Question: By what date must an appeal be filed according to the document?
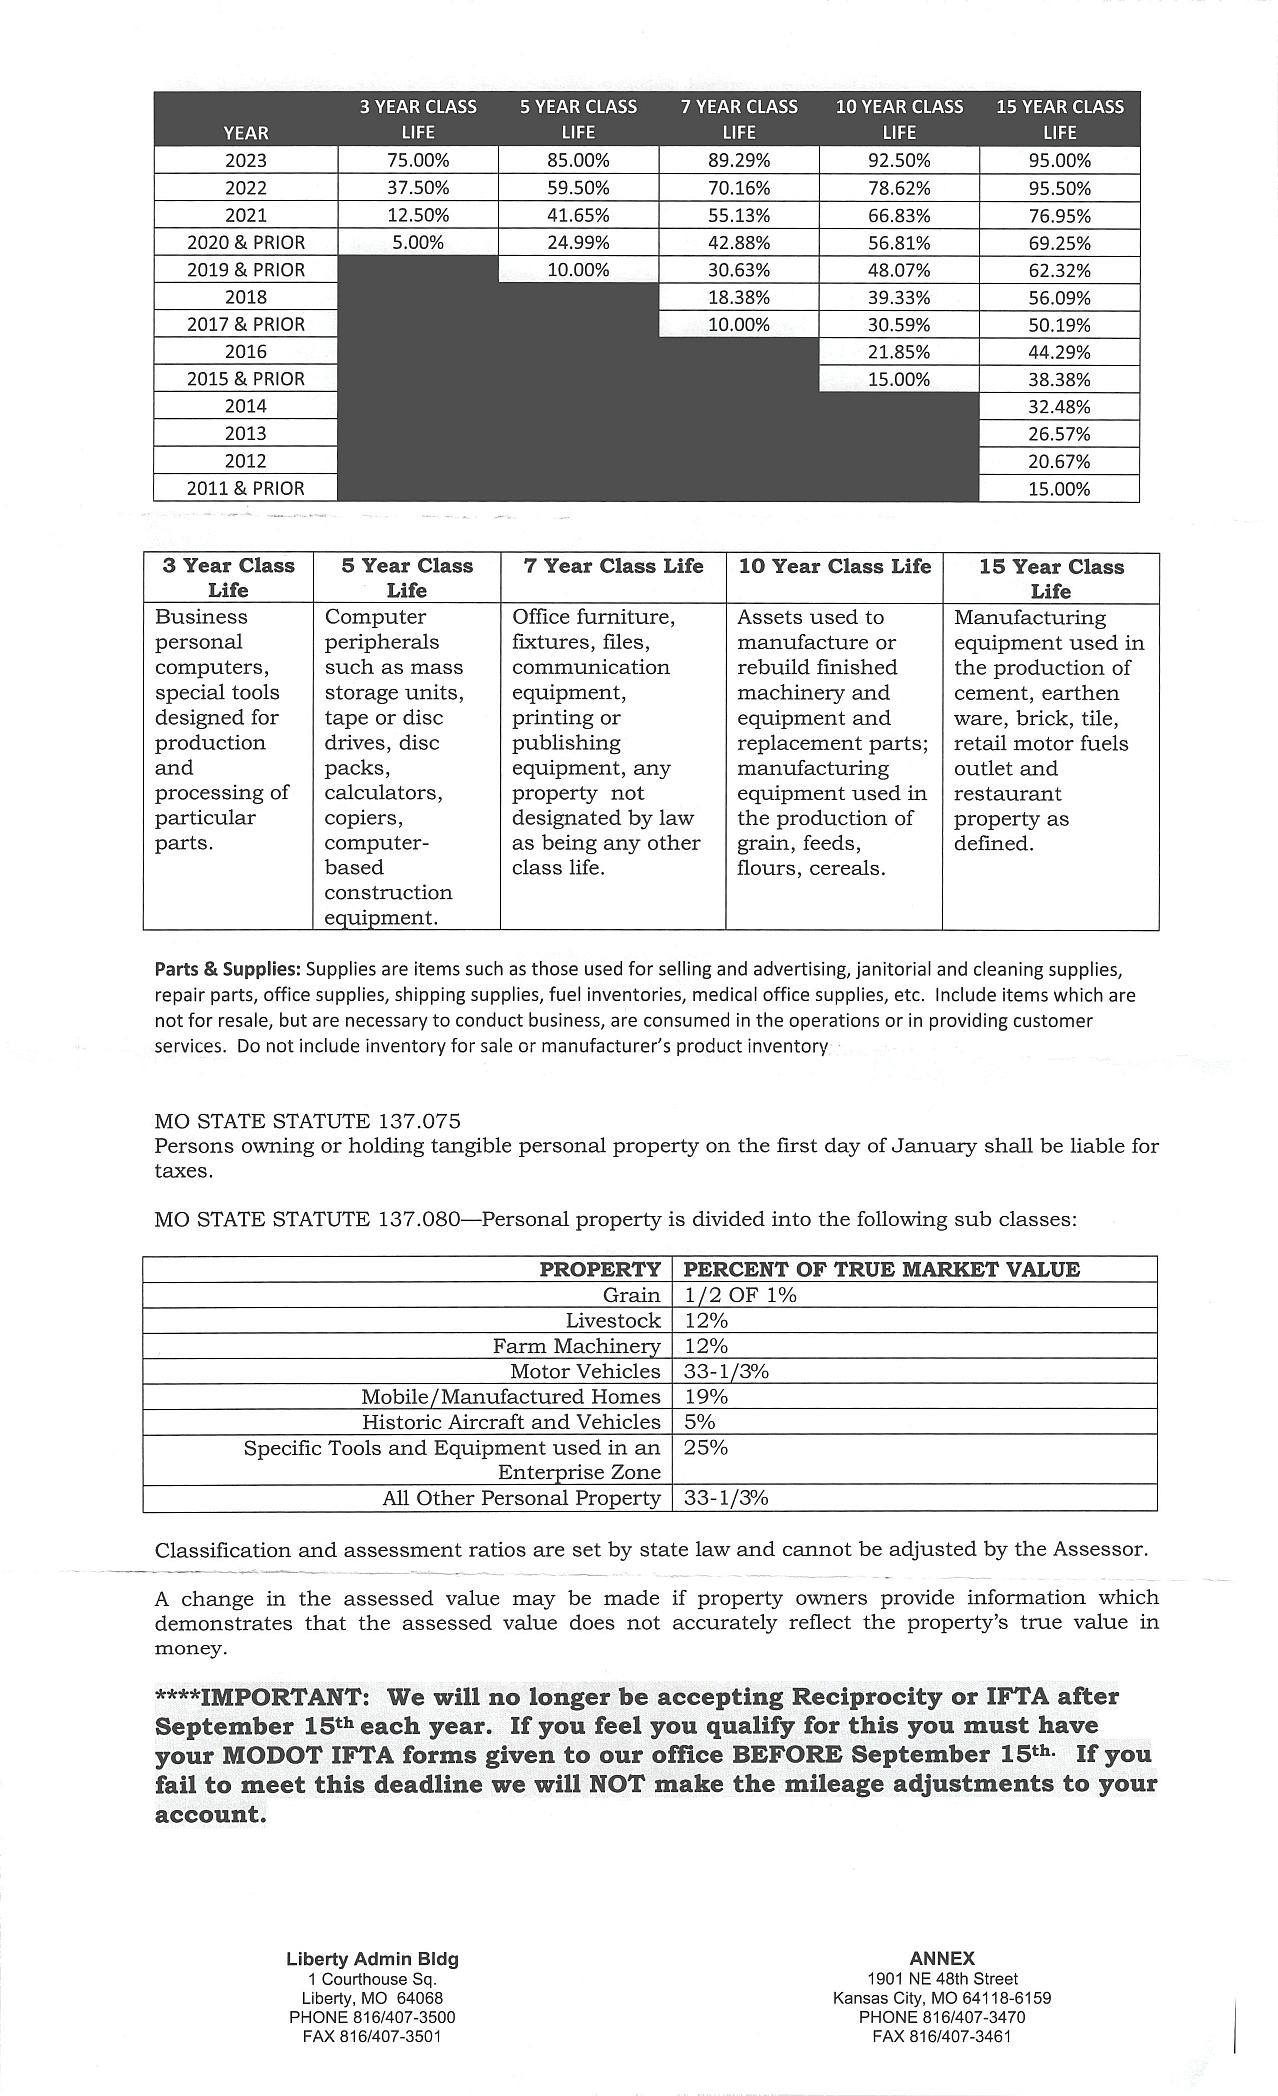
Answer: "September 15th each year"